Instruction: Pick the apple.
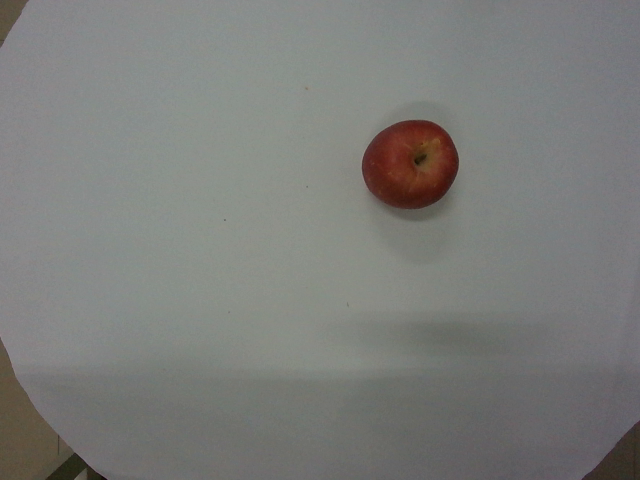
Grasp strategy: vertical